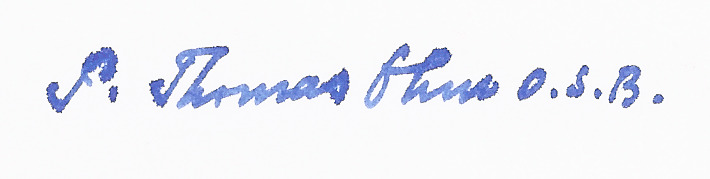
Signature of: thomas ohm